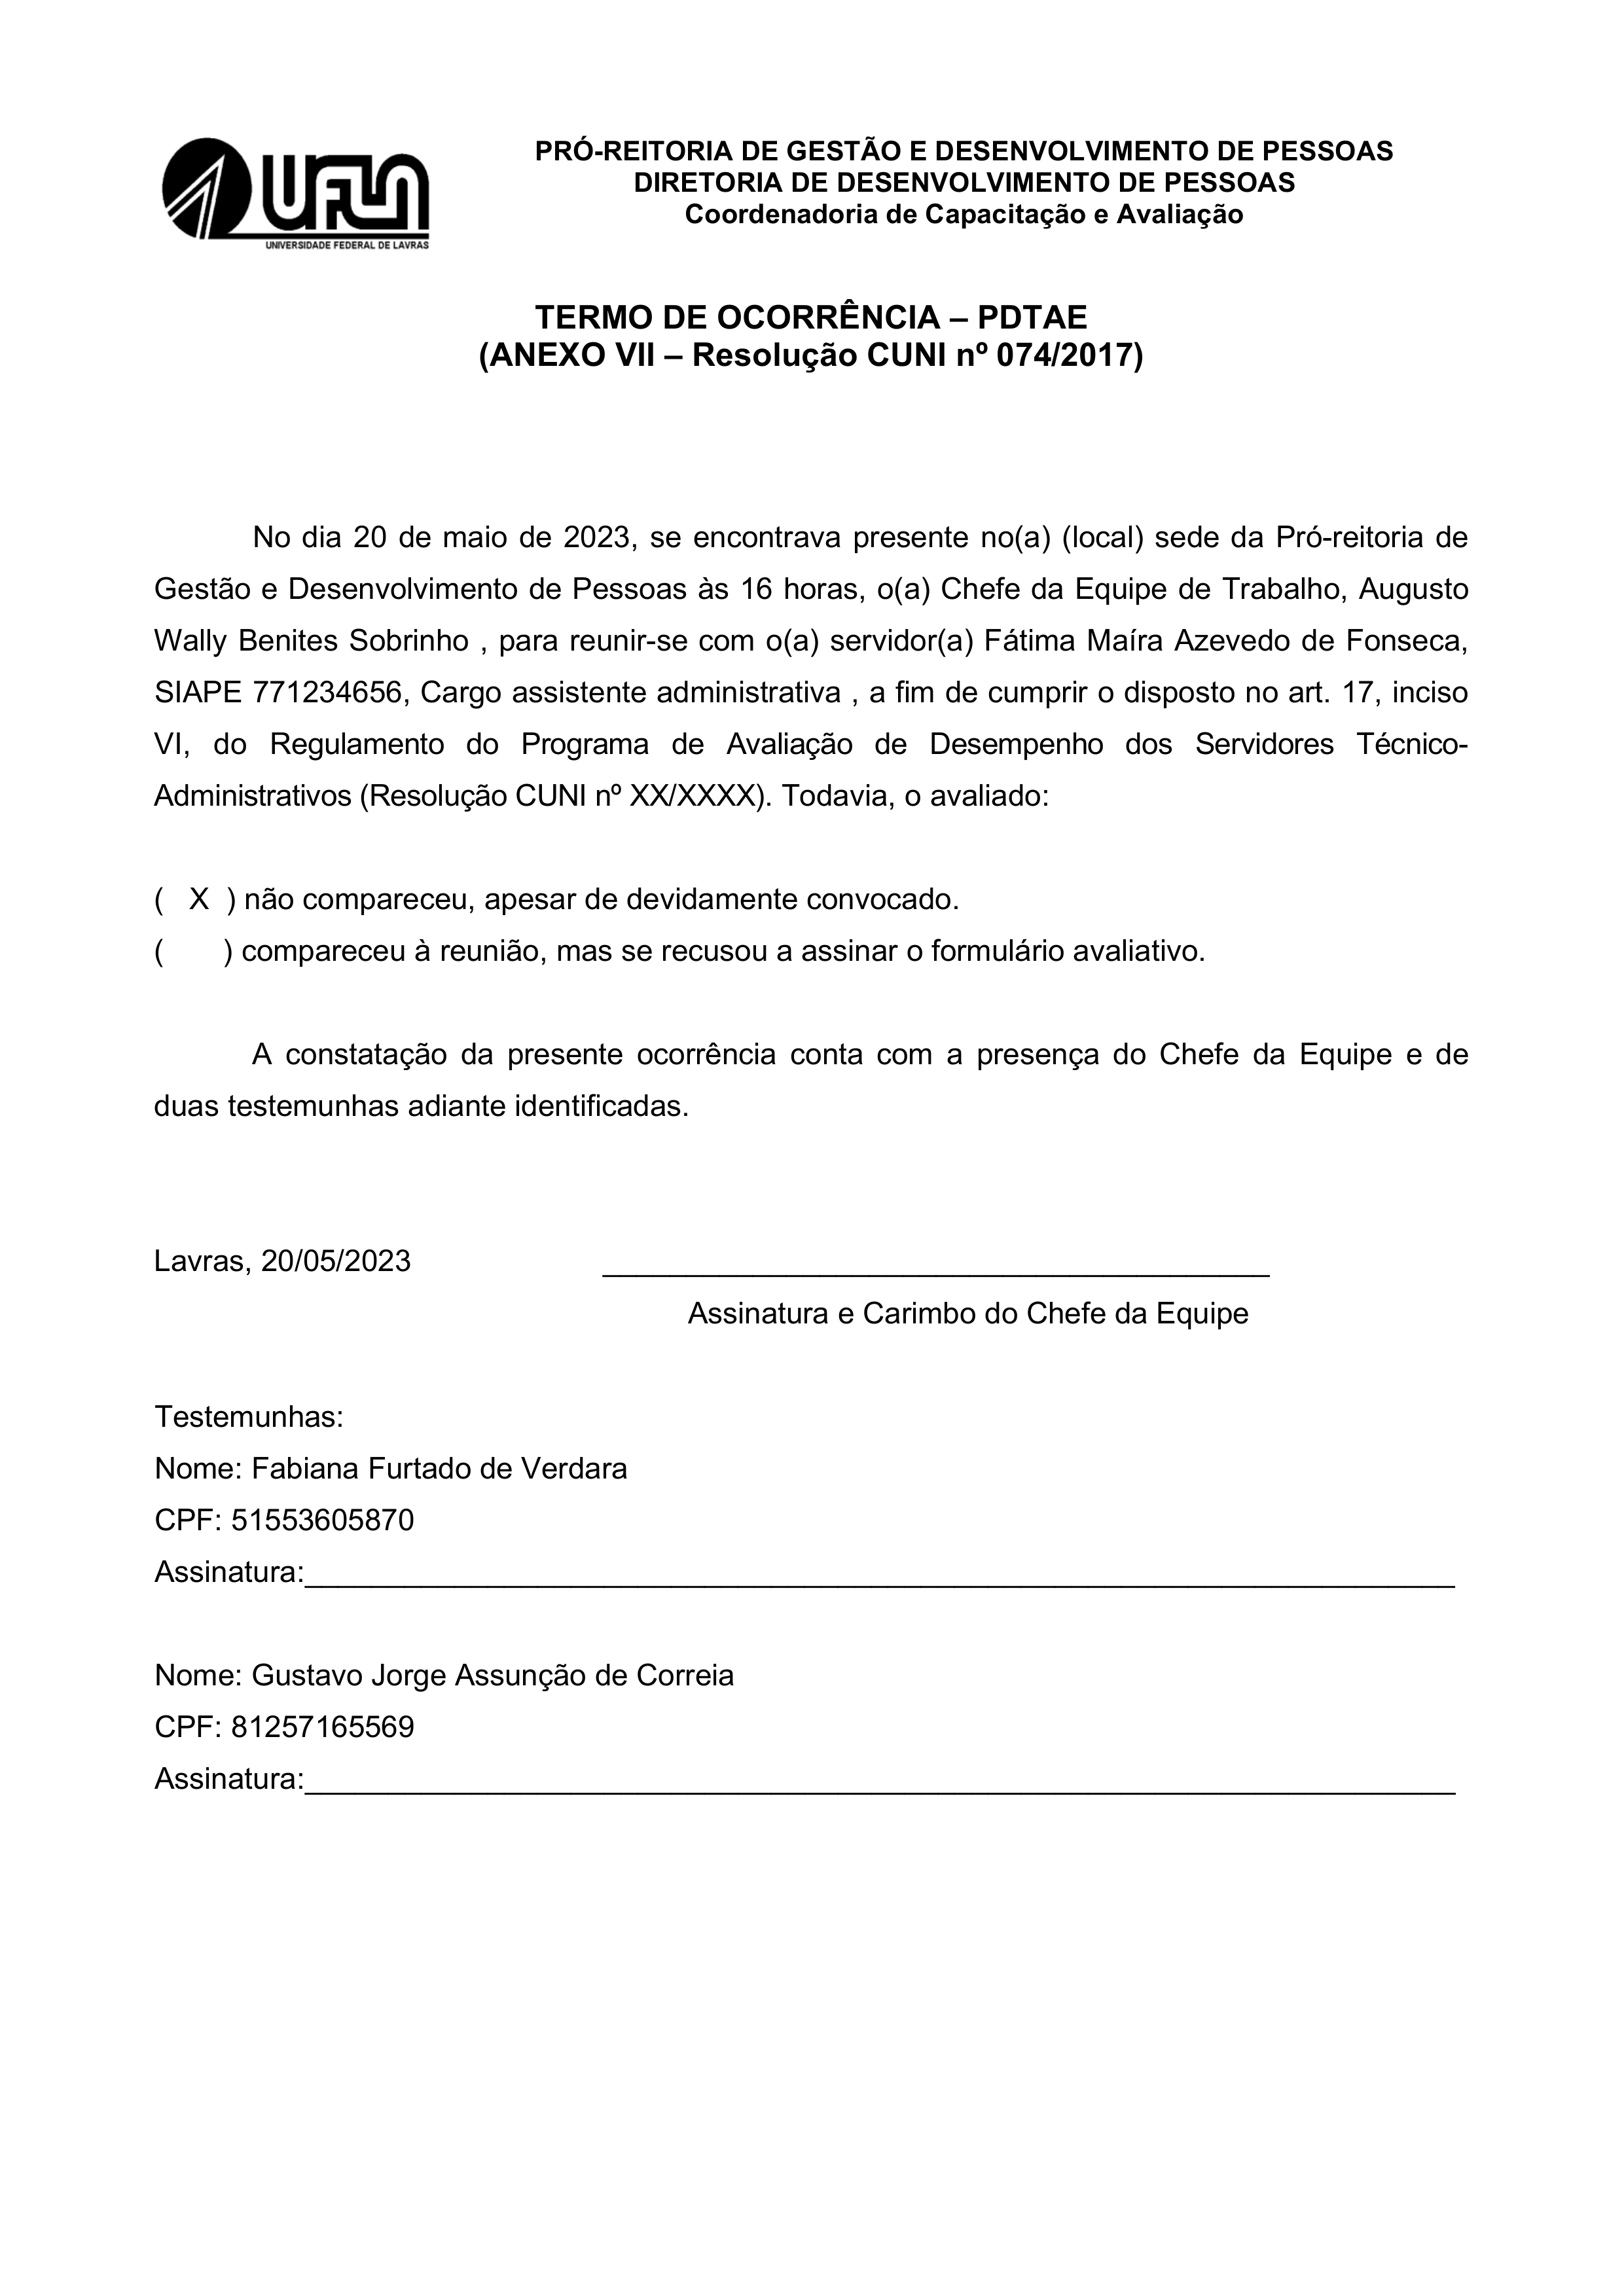
PRÓ-REITORIA DE GESTÃO E DESENVOLVIMENTO DE PESSOAS
UFLA
DIRETORIA DE DESENVOLVIMENTO DE PESSOAS
Coordenadoria de Capacitação e Avaliação
UNIVERSIDADE FEDERAL DE LAVRAS
TERMO DE OCORRÊNCIA — PDTAE
(ANEXO VII — Resolução CUNI nº 074/2017)
se encontrava presente no(a) (local) sede da Pró-reitoria de
No
dia
20 de maio de 2023,
Gestão e Desenvolvimento de Pessoas às 16 horas, o(a)
Chefe da Equipe de Trabalho,
Augusto Wally Benites Sobrinho,
para reunir-se com o(a)
servidor(a)
Fatima Maira Azevedo de Fonseca,
SIAPE
771234656,
Cargo
assistente administrativa ,
a fim de cumprir o disposto no art. 17, inciso
VI, do Regulamento do Programa de Avaliação de Desempenho dos Servidores Técnico-
Administrativos (Resolução CUNI nº XX/XXXX).
Todavia, o avaliado:
não compareceu, apesar de devidamente convocado.
( X)
( ) compareceu à reunião, mas se recusou a assinar o formulário avaliativo.
A constatação da presente ocorrência conta com a presença do Chefe da Equipe e de duas testemunhas adiante identificadas.
Lavras, 20/05/2023
Assinatura e Carimbo do Chefe da Equipe
Testemunhas:
Nome:
Fabiana Furtado de Verdara
CPF:
51553605870
Nome:
Gustavo Jorge Assunção de Correia
CPF:
81257165569
Assinatura:
Assinatura: